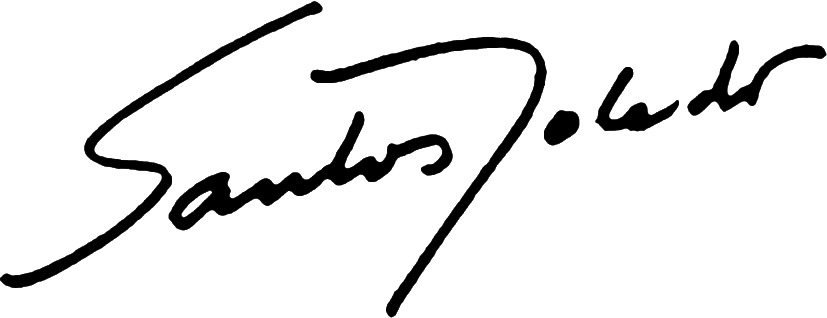
Signature of: santos toledo argudin